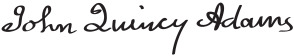
Signature of: john quincy adams